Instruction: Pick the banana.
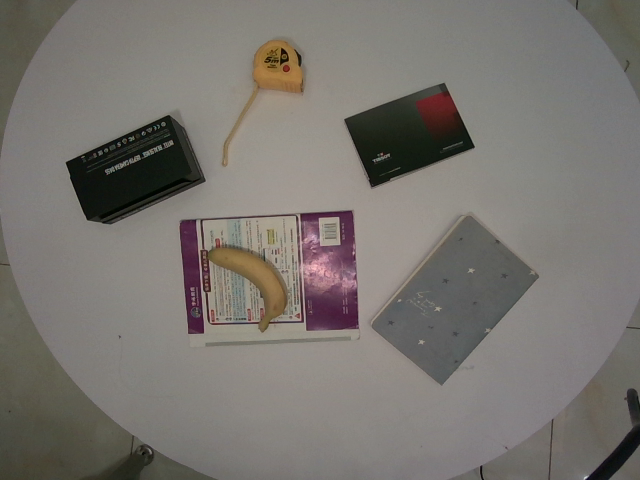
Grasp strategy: vertical